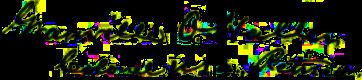
Signature of: granville o haller